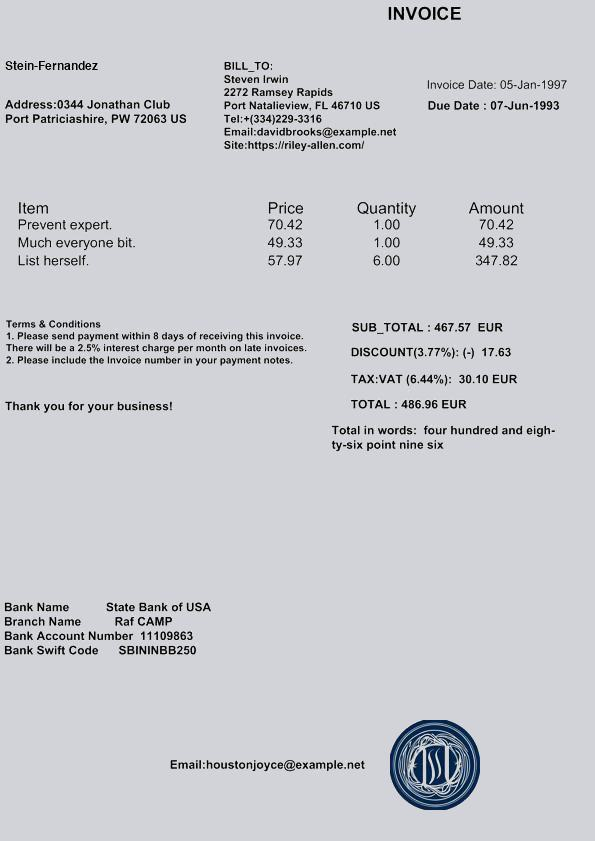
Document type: Invoice